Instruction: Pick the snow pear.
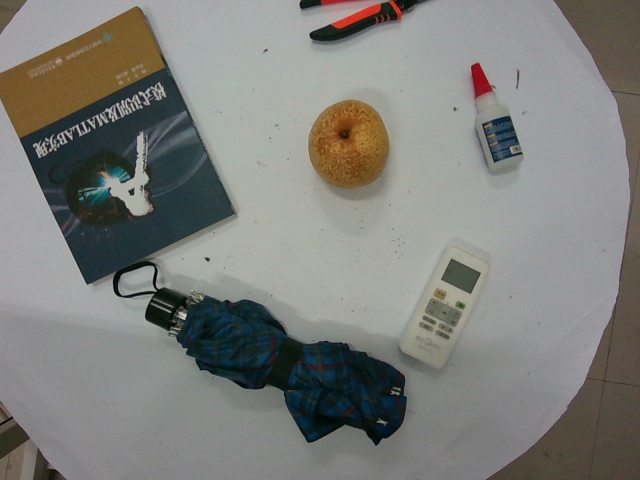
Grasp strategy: vertical